Question: What are the imaging findings?
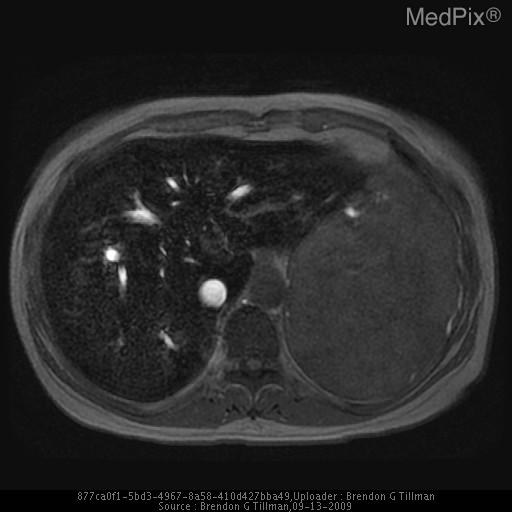
Answer: The imaging shows CT findings consistent with acute pyelonephritis involving left kidney.  A large solid heterogeneously enhancing mass 14.1 x 9.9 x 14.6 cm is seen in the left upper quadrant which is associated with the left lobe of the liver displacing the spleen  infra-medially.  Some lower attenuating areas near the center of this lesion may represent necrosis.  No calcification or cystic components.  Prominent vessels are seen at the periphery of the lesion near the left lobe of the liver.  The remainder of the liver demonstrates multiple round hypoattenuating foci of varying sizes, many of which are too small to characterize.

MRI shows multiple lesions in the liver with the largest in the left lobe with similar imaging appearances as in the CT. MRI shows multiple lesions in the liver with the largest in the left lobe with similar imaging appearances as in the CT.